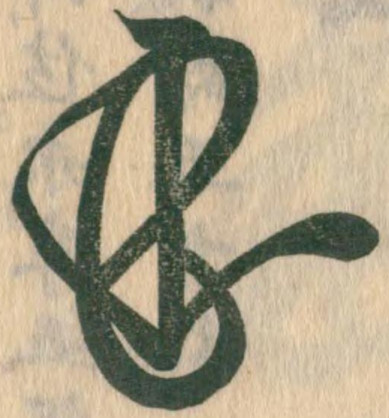
Signature of: go tsuchimikado